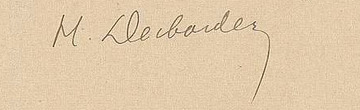
Signature of: henry desbordes